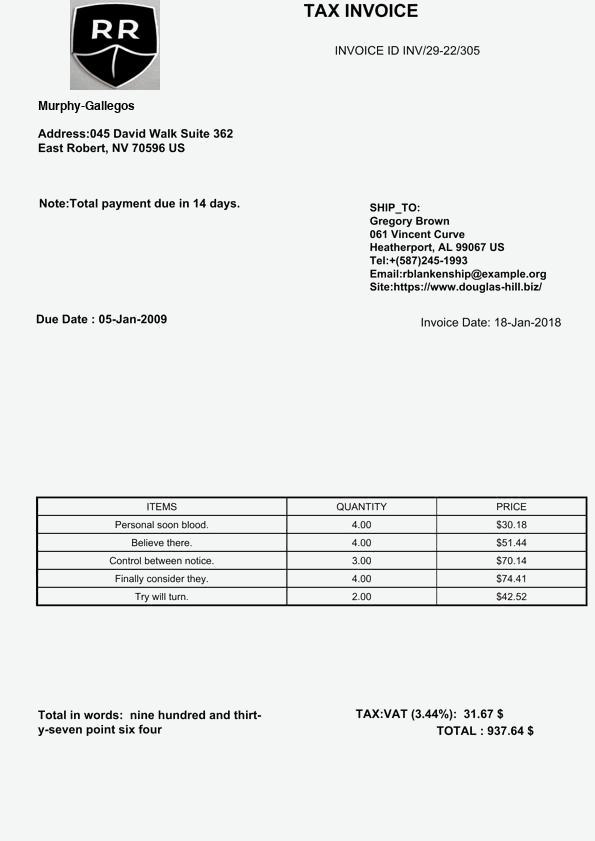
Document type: Invoice